Question: What could the diagnosis suggest?
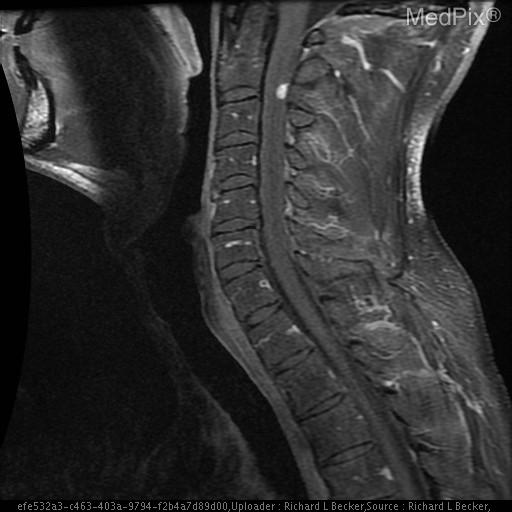
Answer: The possible diagnosis includes •  AVM
•  Cavernous malformation
•  Ependymoma
•  Astrocytoma
•  Hemangioblastoma
•  Metastatic vascular tumor (in particular RCC)
•  extramedullary/intradural tumor..